Question: What are the imaging findings?
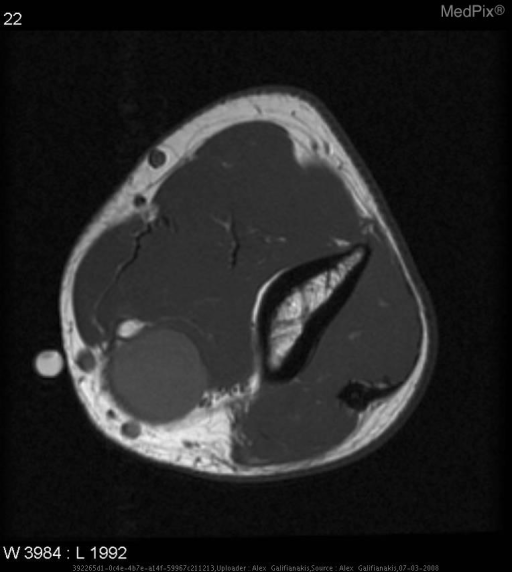
Answer: The imaging shows Radiographic examination demonstrates a rounded soft tissue mass in the medial aspect of the elbow.
MRI findings include a T2 hyperintense fusiform tumor.  On T1 weighted imaging, the mass is homogenous and isointense to muscle.  The tumor strongly enhances follwing Gadolinium administration.  Note that this infiltrating mass is contiguous with the nerve. T1WI  non contrast image demonstrates a homogeneous mass, isointense to muscle..